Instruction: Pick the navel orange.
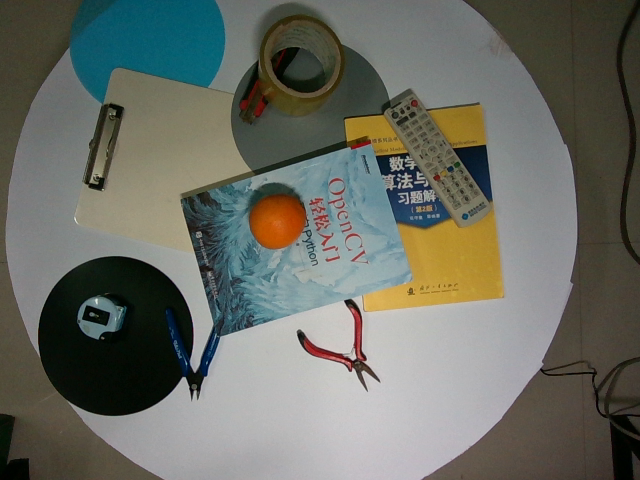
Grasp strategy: vertical